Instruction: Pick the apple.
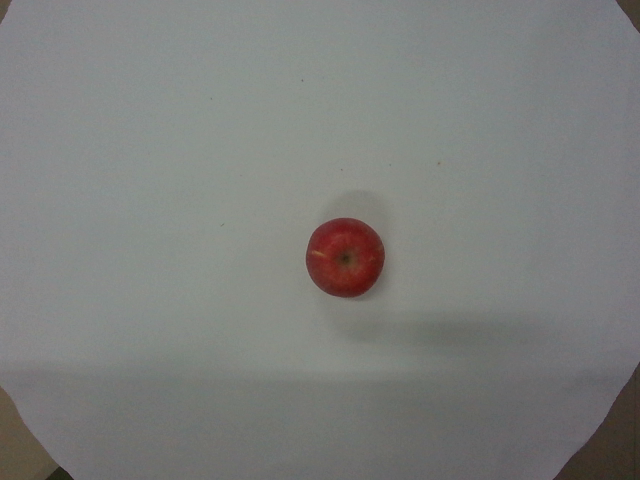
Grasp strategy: vertical